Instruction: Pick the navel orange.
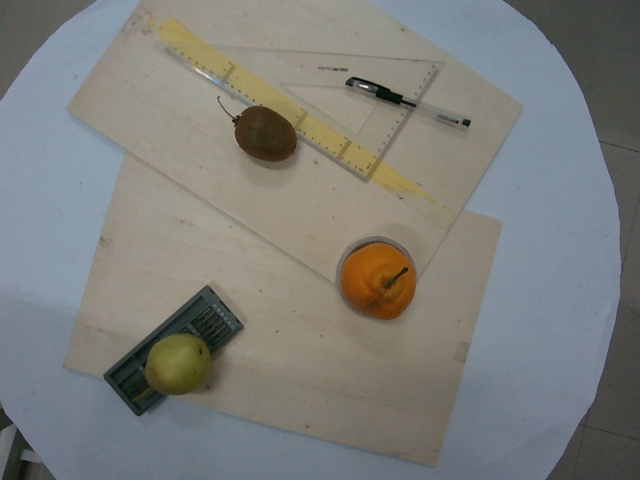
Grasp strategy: vertical